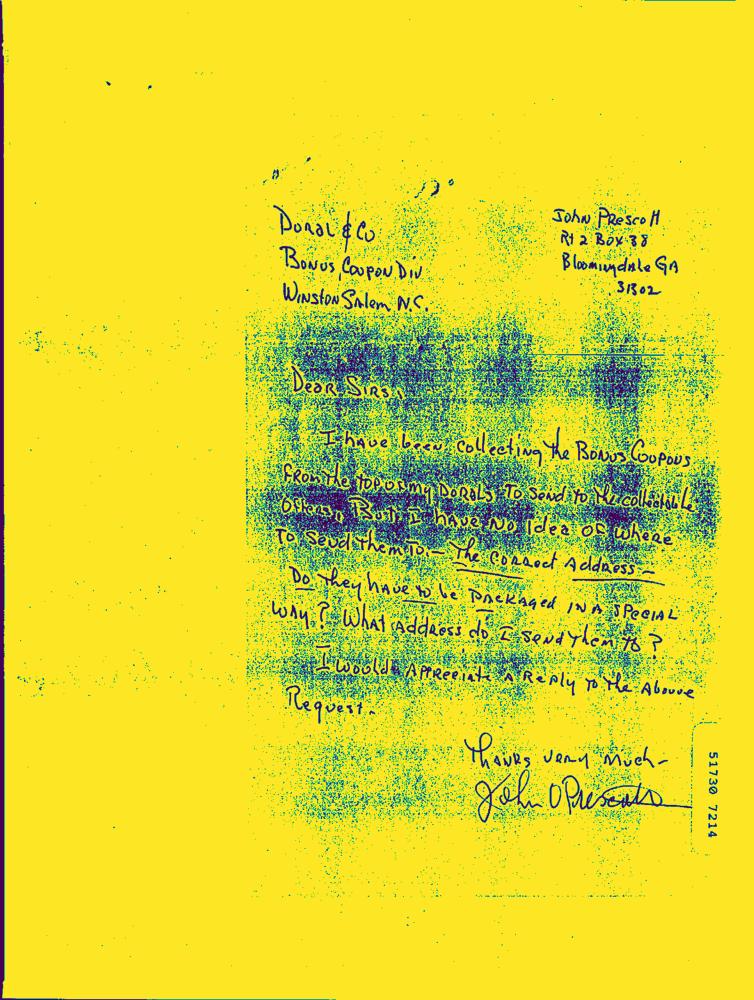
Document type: Hand-Written